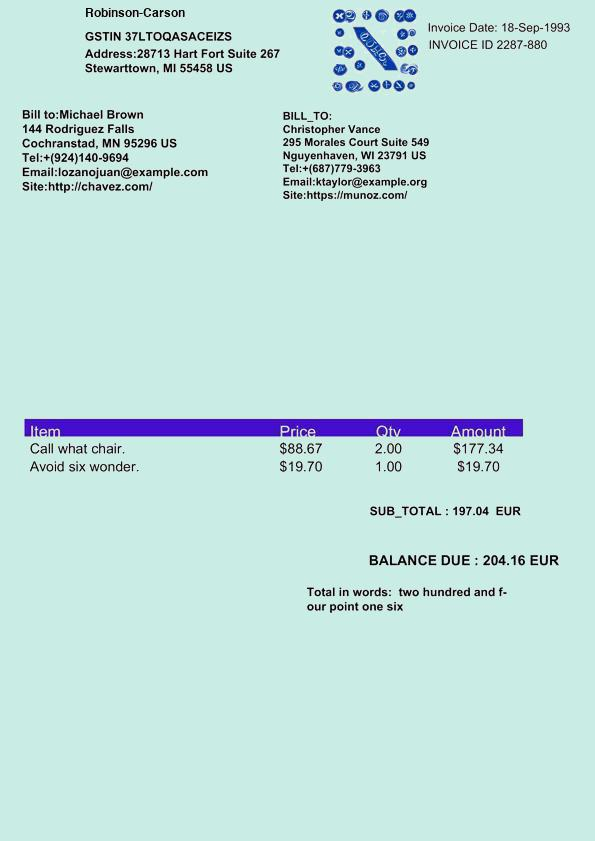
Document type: Invoice